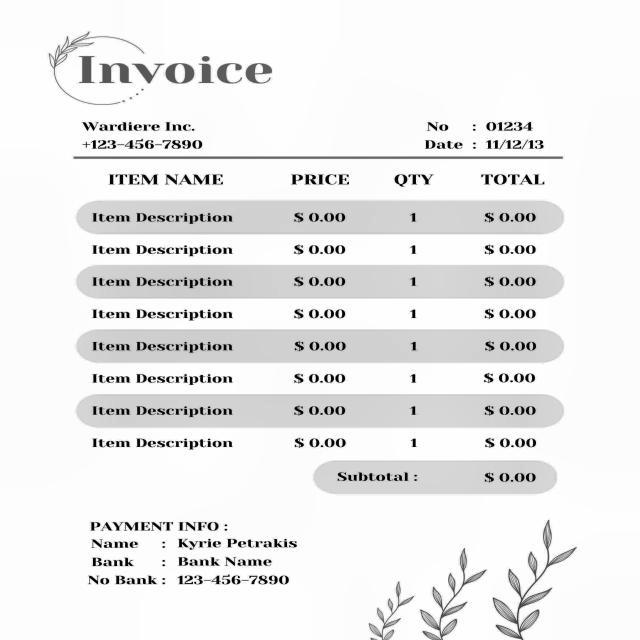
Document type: Invoice